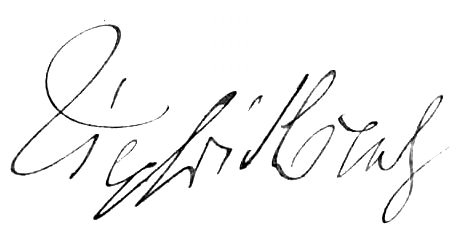
Signature of: siegfried loewy